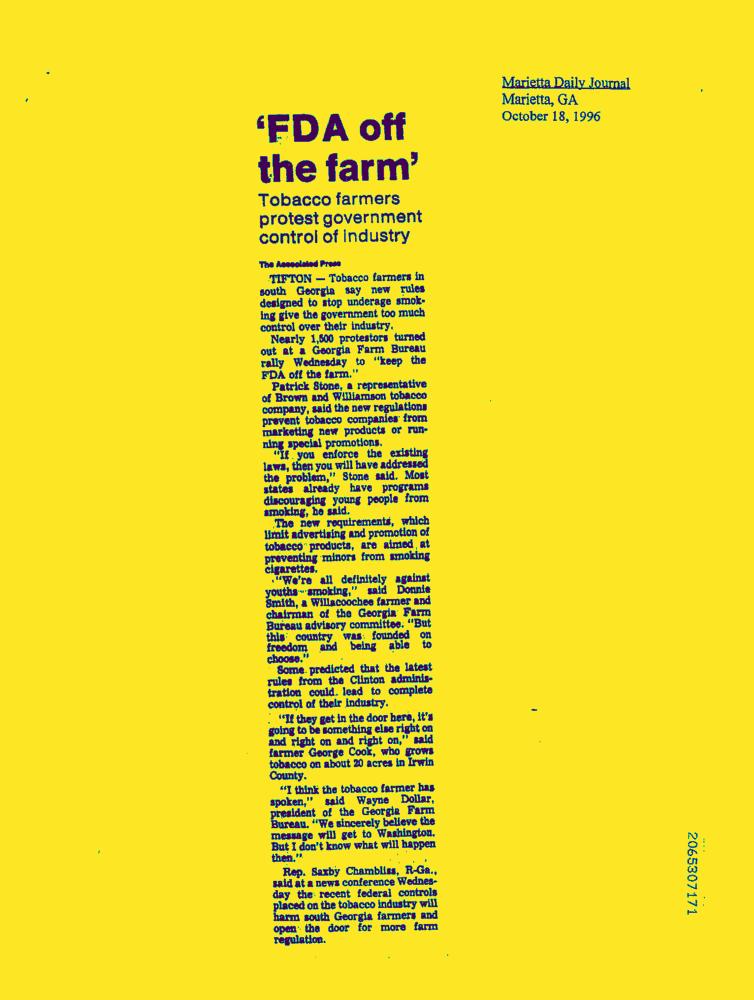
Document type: News-Article